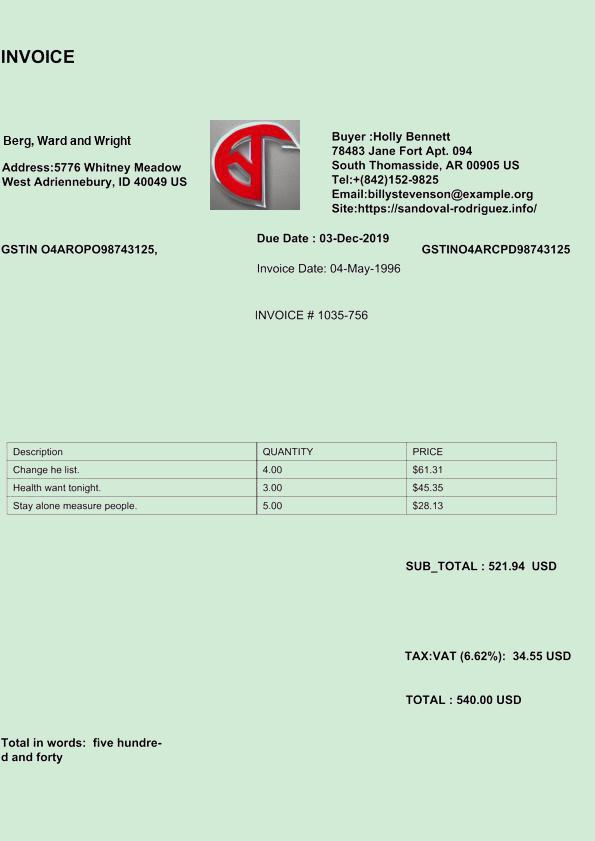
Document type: Invoice